Question: What is the potential diagnosis?
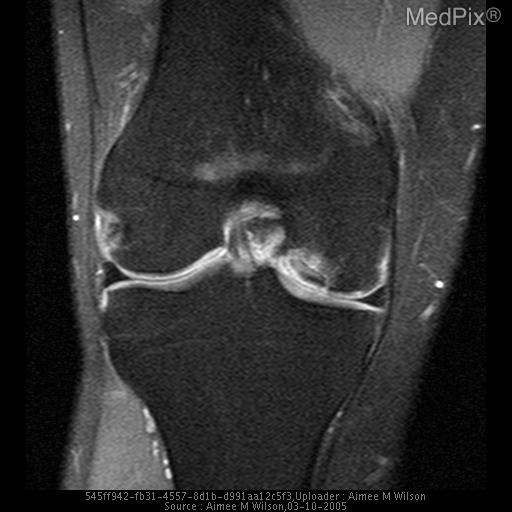
Answer: The possible diagnosis includes DDx:Osteochondral fracture, chondral injuries, osteonecrosis, accessory ossicle.